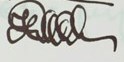
Signature of: nora ananieva